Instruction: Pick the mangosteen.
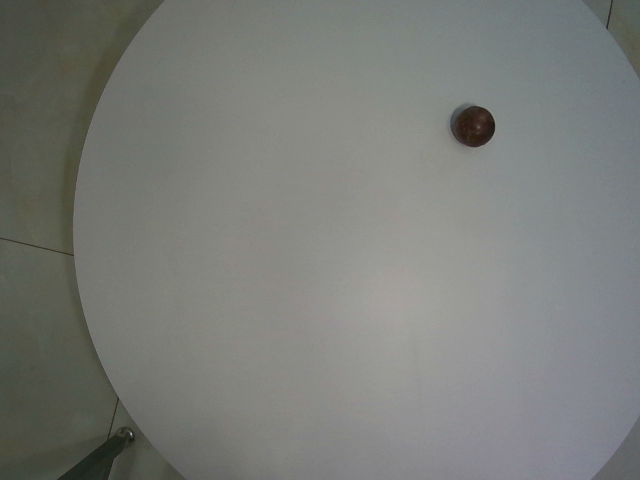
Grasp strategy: vertical